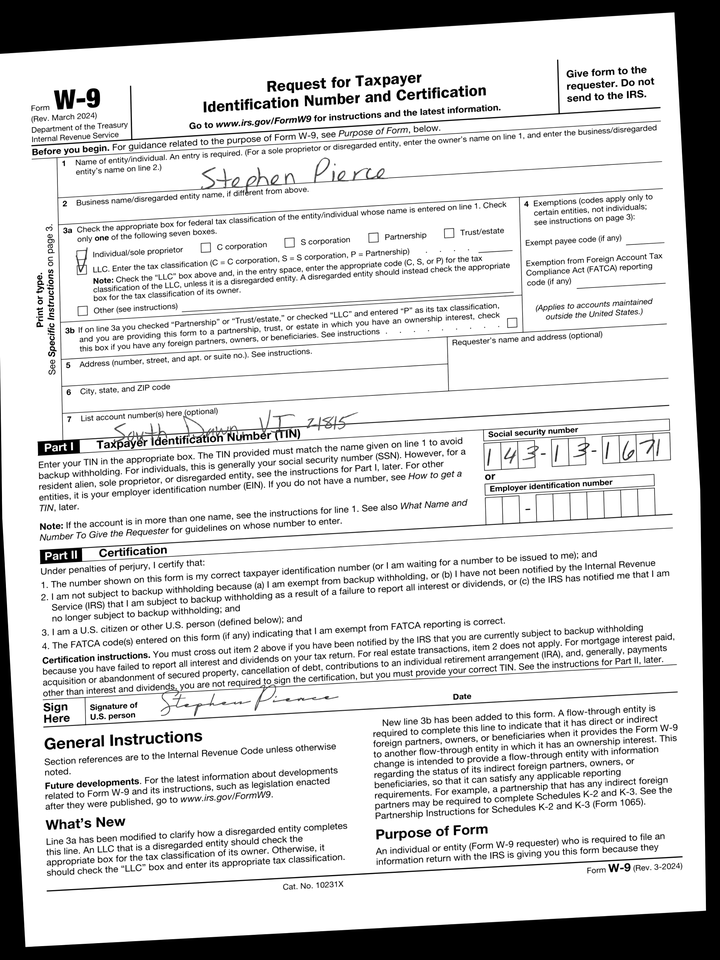
adr2: South Dawn, VI 21815
cbx: yes
ssn: 143131671
enm: Stephen Pierce